Question: What jurisdiction, city, or county is the document associated with?
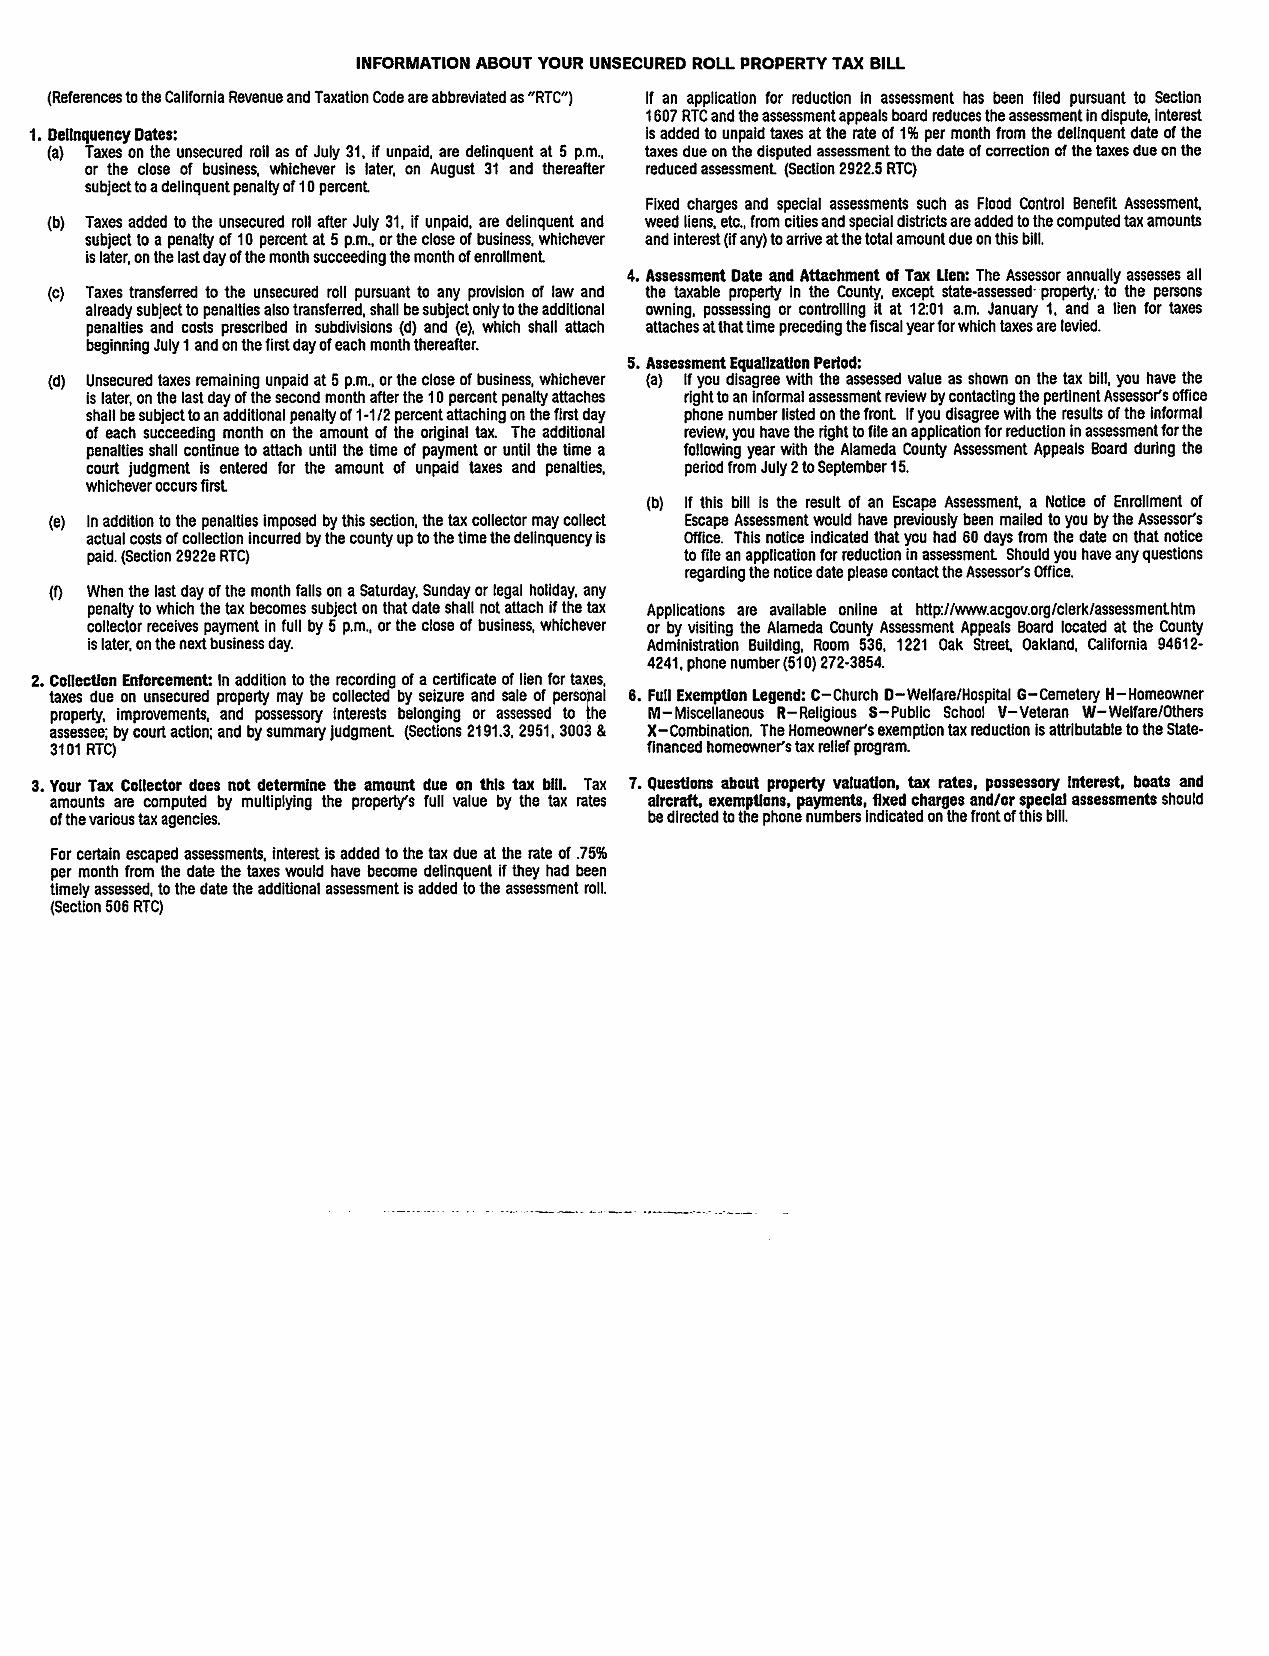
Answer: "Alameda County"